Question: What type of tax is indicated in the document, personal property or real estate?
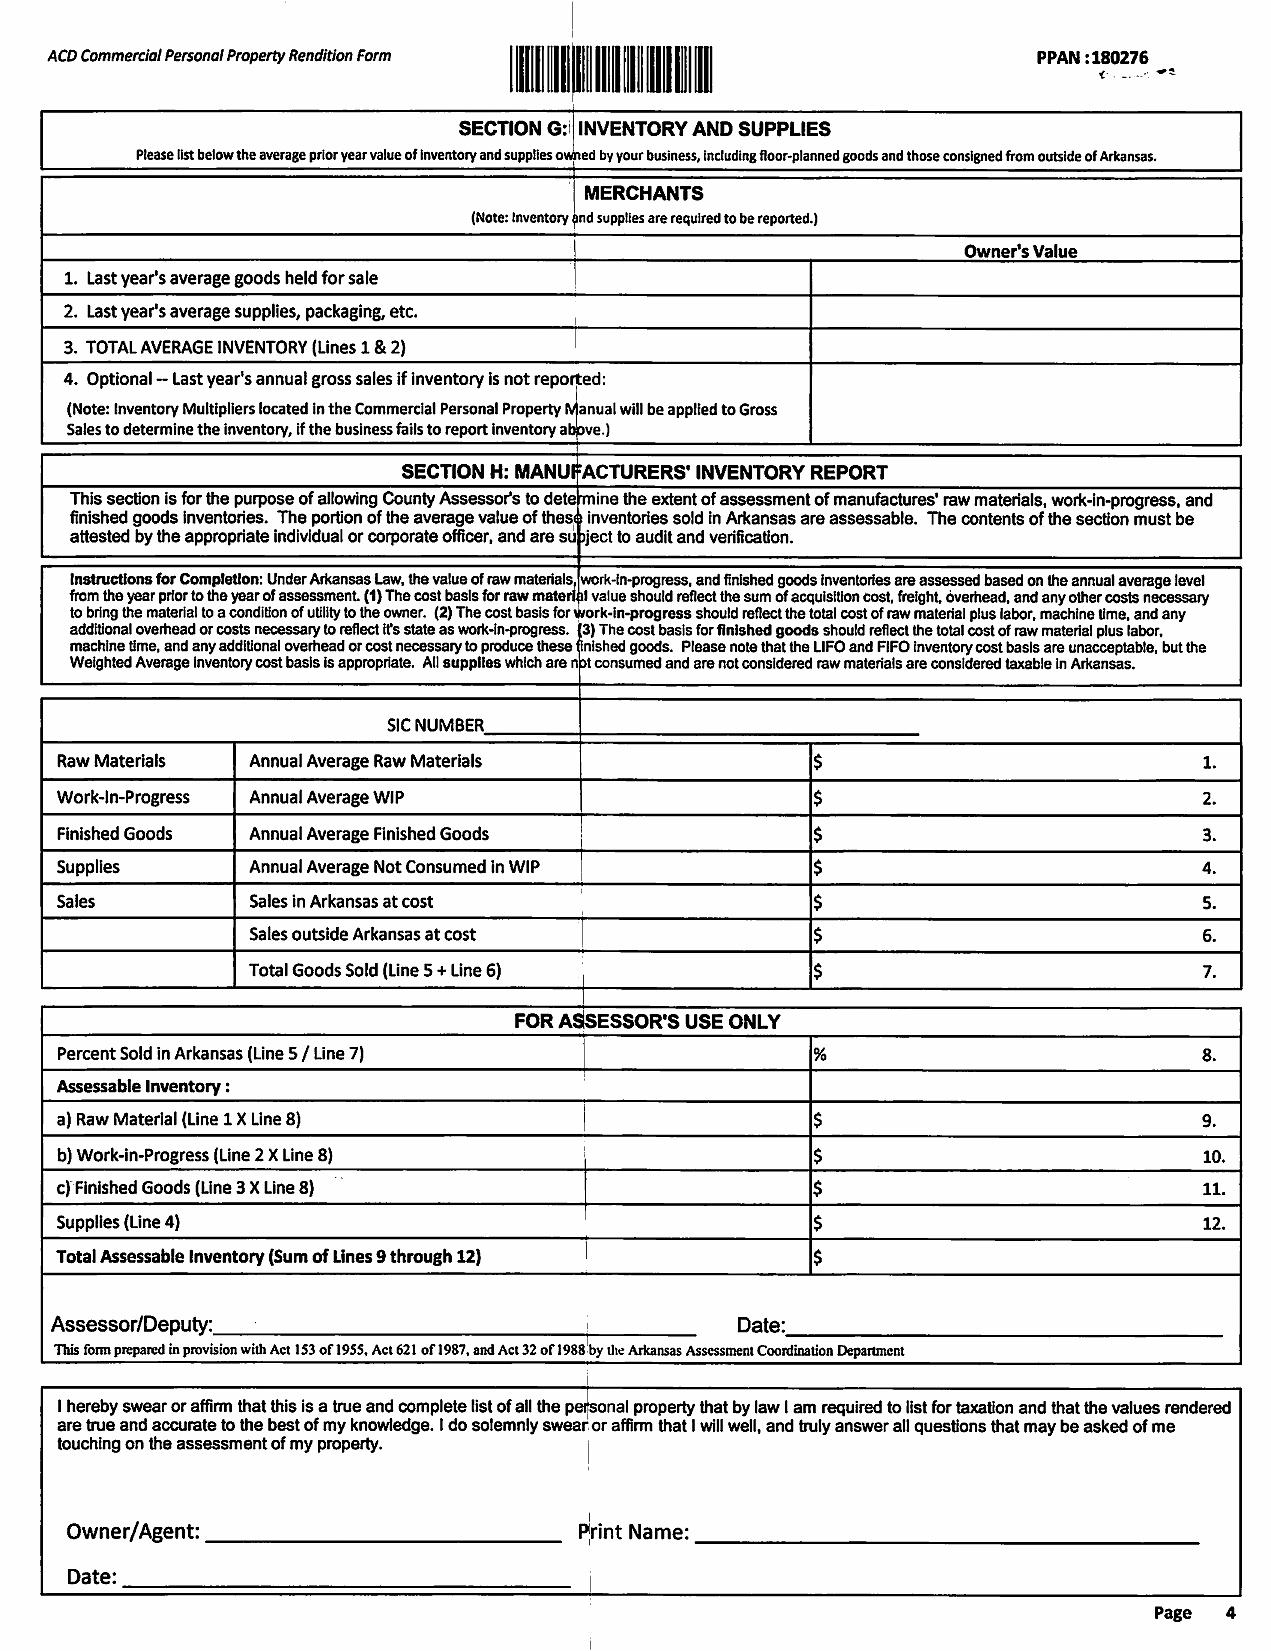
Answer: "Personal Property Tax"